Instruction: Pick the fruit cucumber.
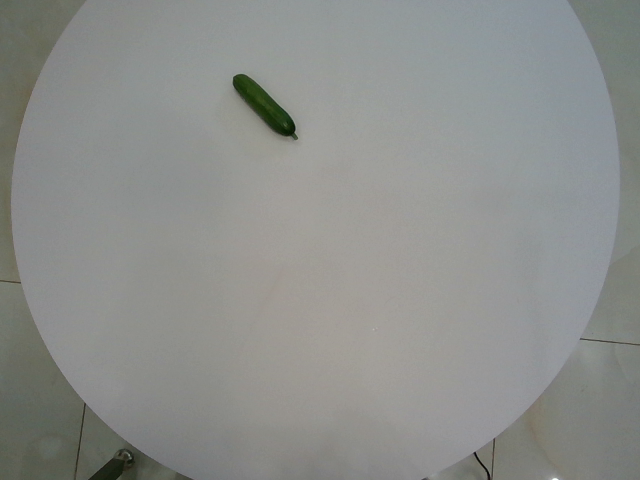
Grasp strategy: vertical